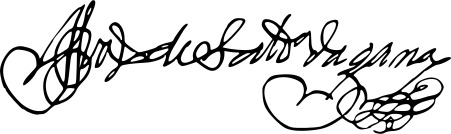
Signature of: joão de saldanha da gama